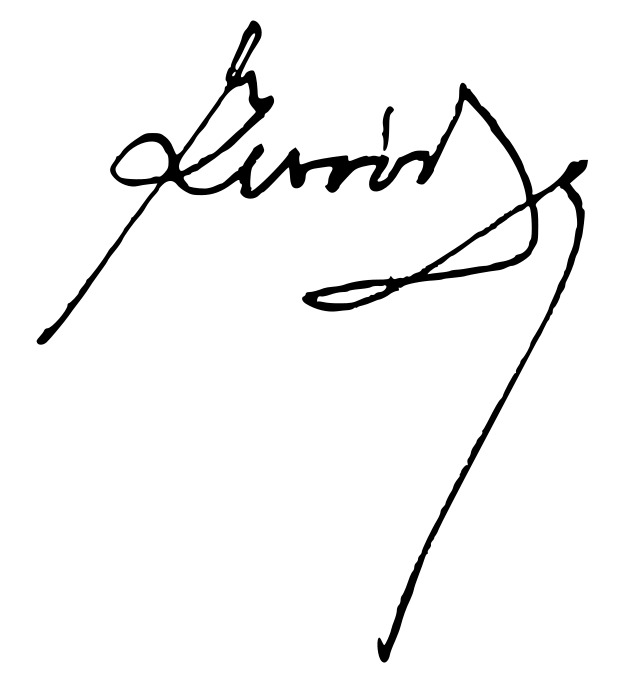
Signature of: grigorios xenopoulos